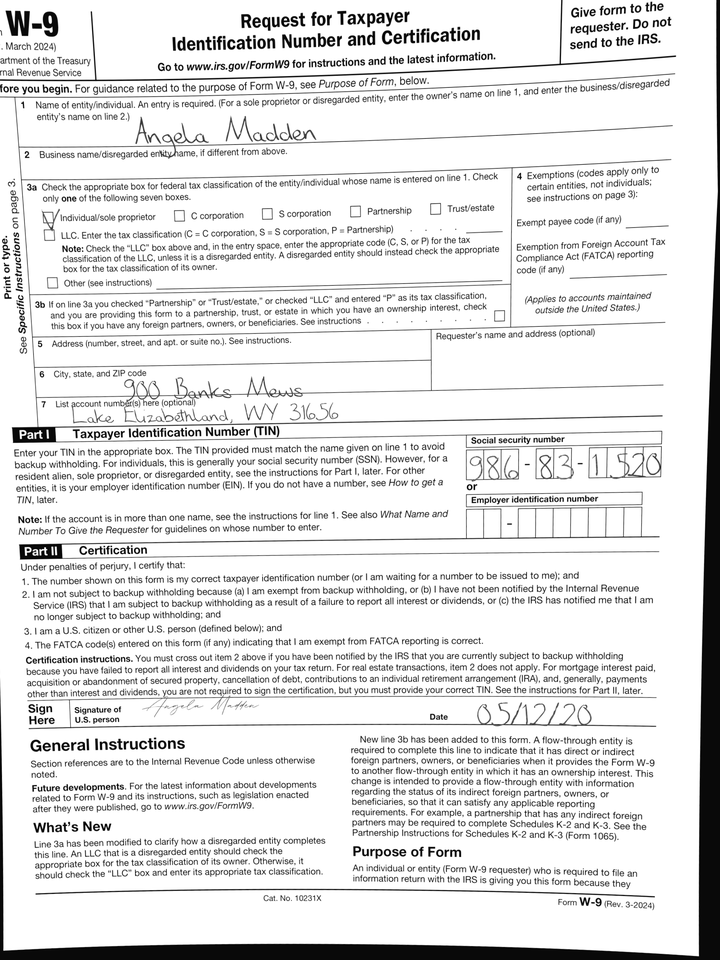
adr1: 900 Banks Mews
adr2: Lake Elizabethland, WY 31656
cbx: yes
ssn: 986831520
enm: Angela Madden
sdt: 05/12/20